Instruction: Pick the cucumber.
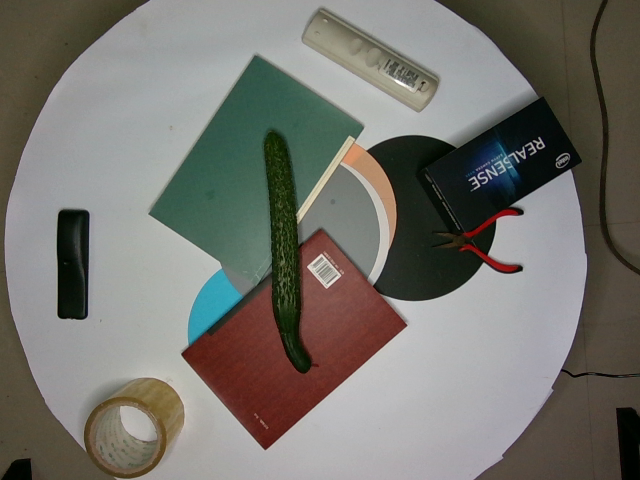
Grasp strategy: vertical